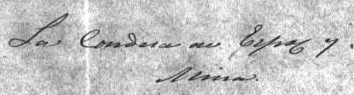
Signature of: juana de vega